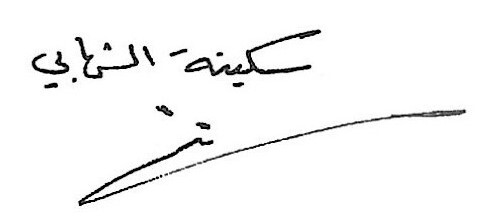
Signature of: sukaynah shihābī